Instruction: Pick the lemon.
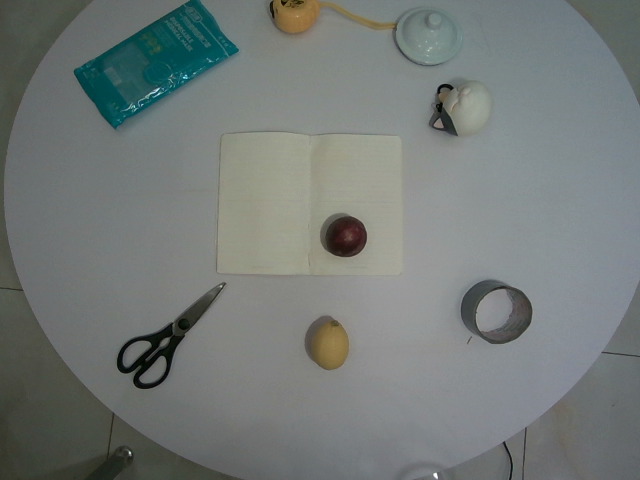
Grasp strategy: vertical